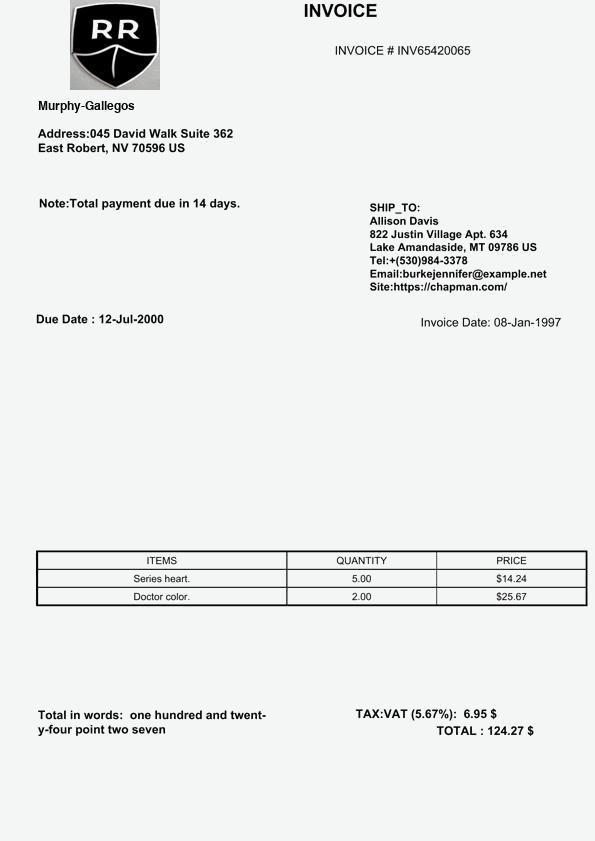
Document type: Invoice